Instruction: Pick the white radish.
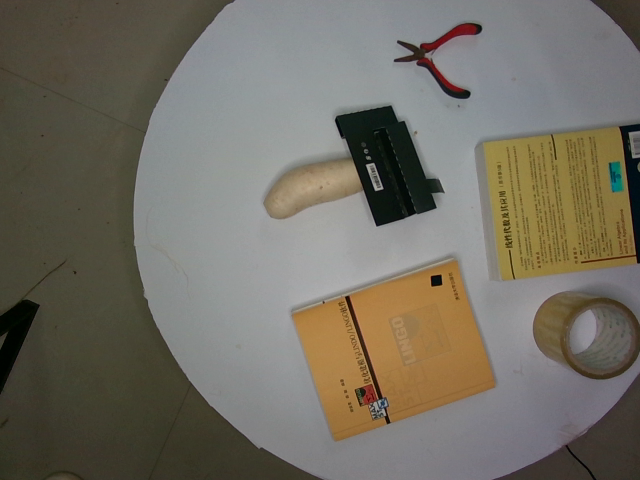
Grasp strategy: vertical